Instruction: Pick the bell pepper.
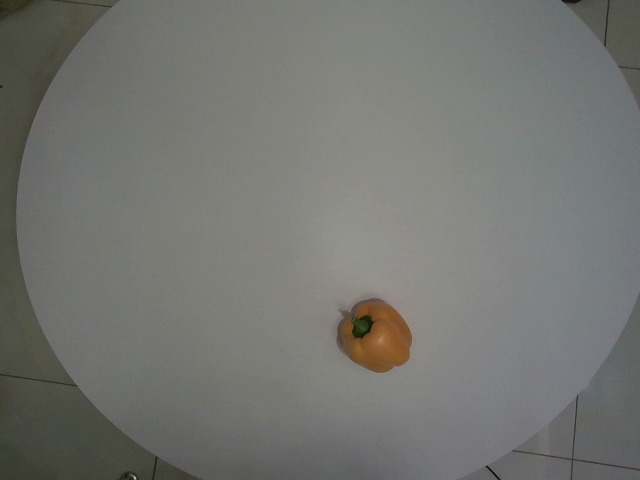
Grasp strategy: vertical